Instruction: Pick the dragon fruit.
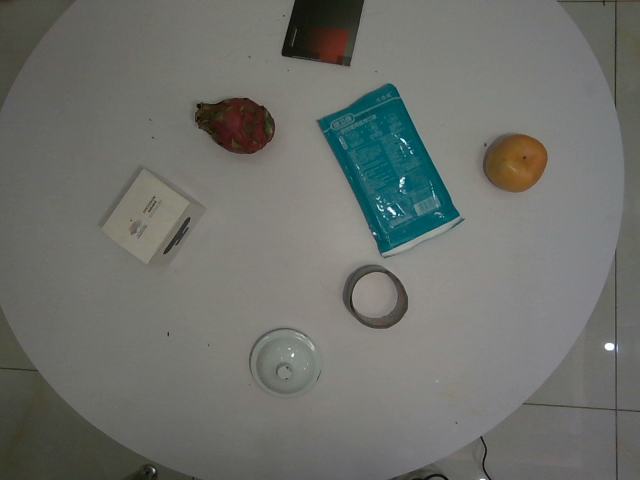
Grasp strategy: vertical